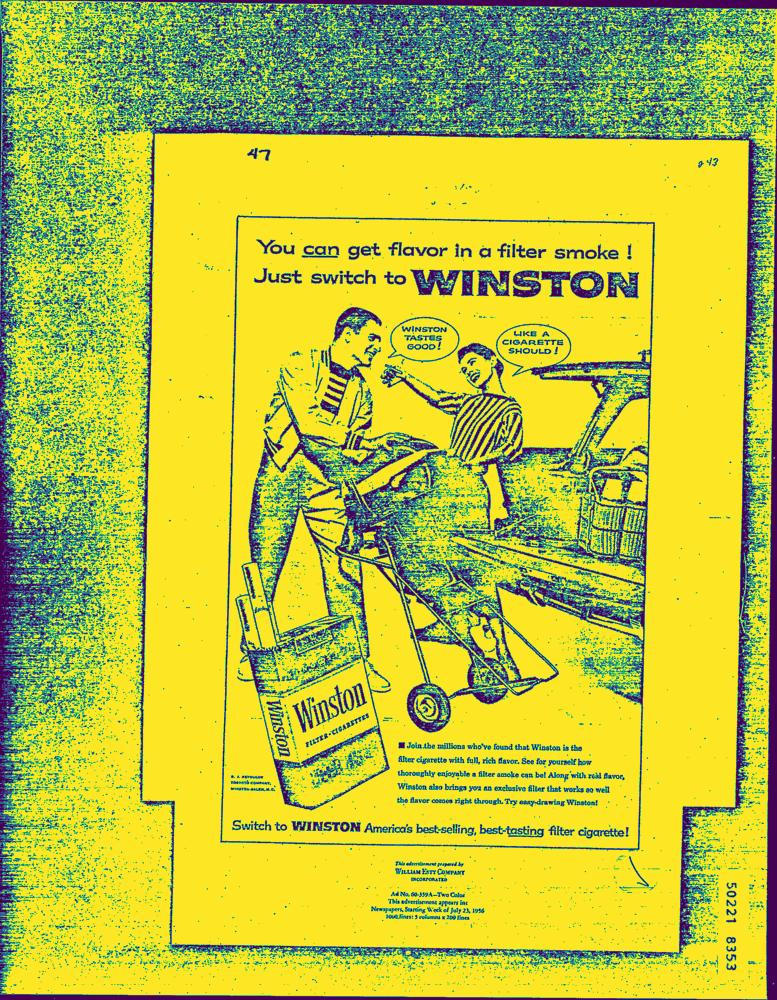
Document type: AD